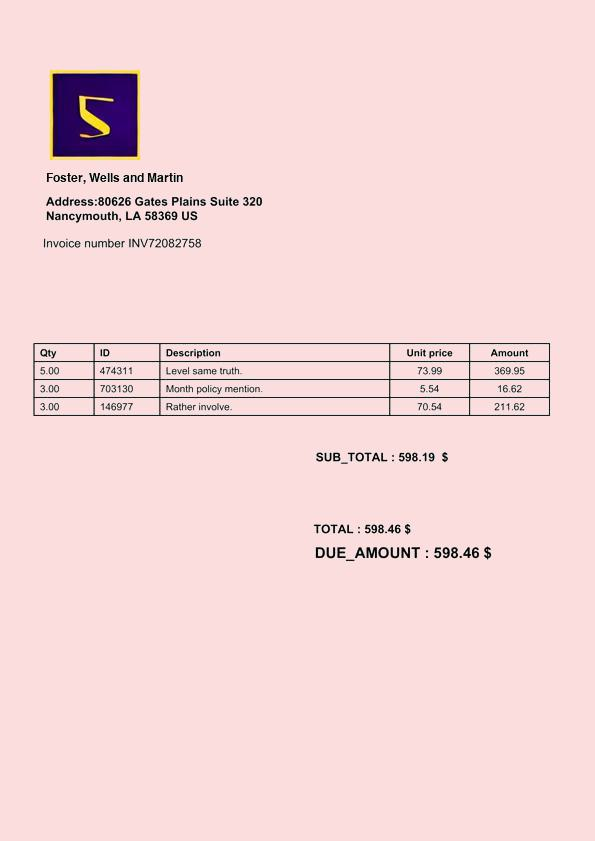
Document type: Invoice